Question: Describe the condition in detail:
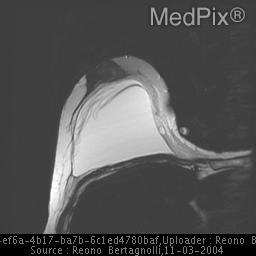
Answer: The disease is discussed as: Breast implants may leak or rupture, and the material may be confined or dispersed.

Variable degrees of cross-linking are present within the silicone elastomer shell surrounding the silicone or saline in a breast implant.  "Gel-bleed" occurs as silicone or saline diffuses through the shell as a result of its semi-permeable nature.  The immune system of women with intact implants is exposed to variable amounts of silicone soon after augmentation.  Saline is resorbed into the lymphatics and is undetectable.

Implants are foreign bodies which become walled off by the formation of a fibrous capsule.  Such a capsule (bands of fibrous tissue) forms in all women with implants.  The capsule may remain soft or harden and contract around the implant.  As encapsulation occurs, the implants may become hard and immobile.  Mammographic displaced implant views may be difficult to obtain.  Encapsulation becomes apparent mammographically as the implants become round on MLO views.

Intracapsular rupture occurs when the implant ruptures and the silicone is free within the fibrous capsule surrounding the implant.  Intracapsular rupture is difficult to identify mammographically.  “Linguini sign” describes the MRI findings of the low T2 signal redundant implant shell with high T2 fluid signal within and surroundng the shell, contained within the fibrous capsule.

Extracapsular rupture occurs when silicone is free and found outside the implant and capsule.  Silicone can often be seen migrating to the axillary lymph nodes.  No definitive proof of a relationship between silicone and autoimmune disorders or cancer has been identified.

When a saline implant ruptures, the saline is resorbed into the lymphatics resulting in decreased breast size.  Intra- vs extracapsular rupture is difficult to distinguish as all extra-implant saline is resorbed.  The implant shell becomes redundant, best seen on MRI imaging when compared to the opposite implant.